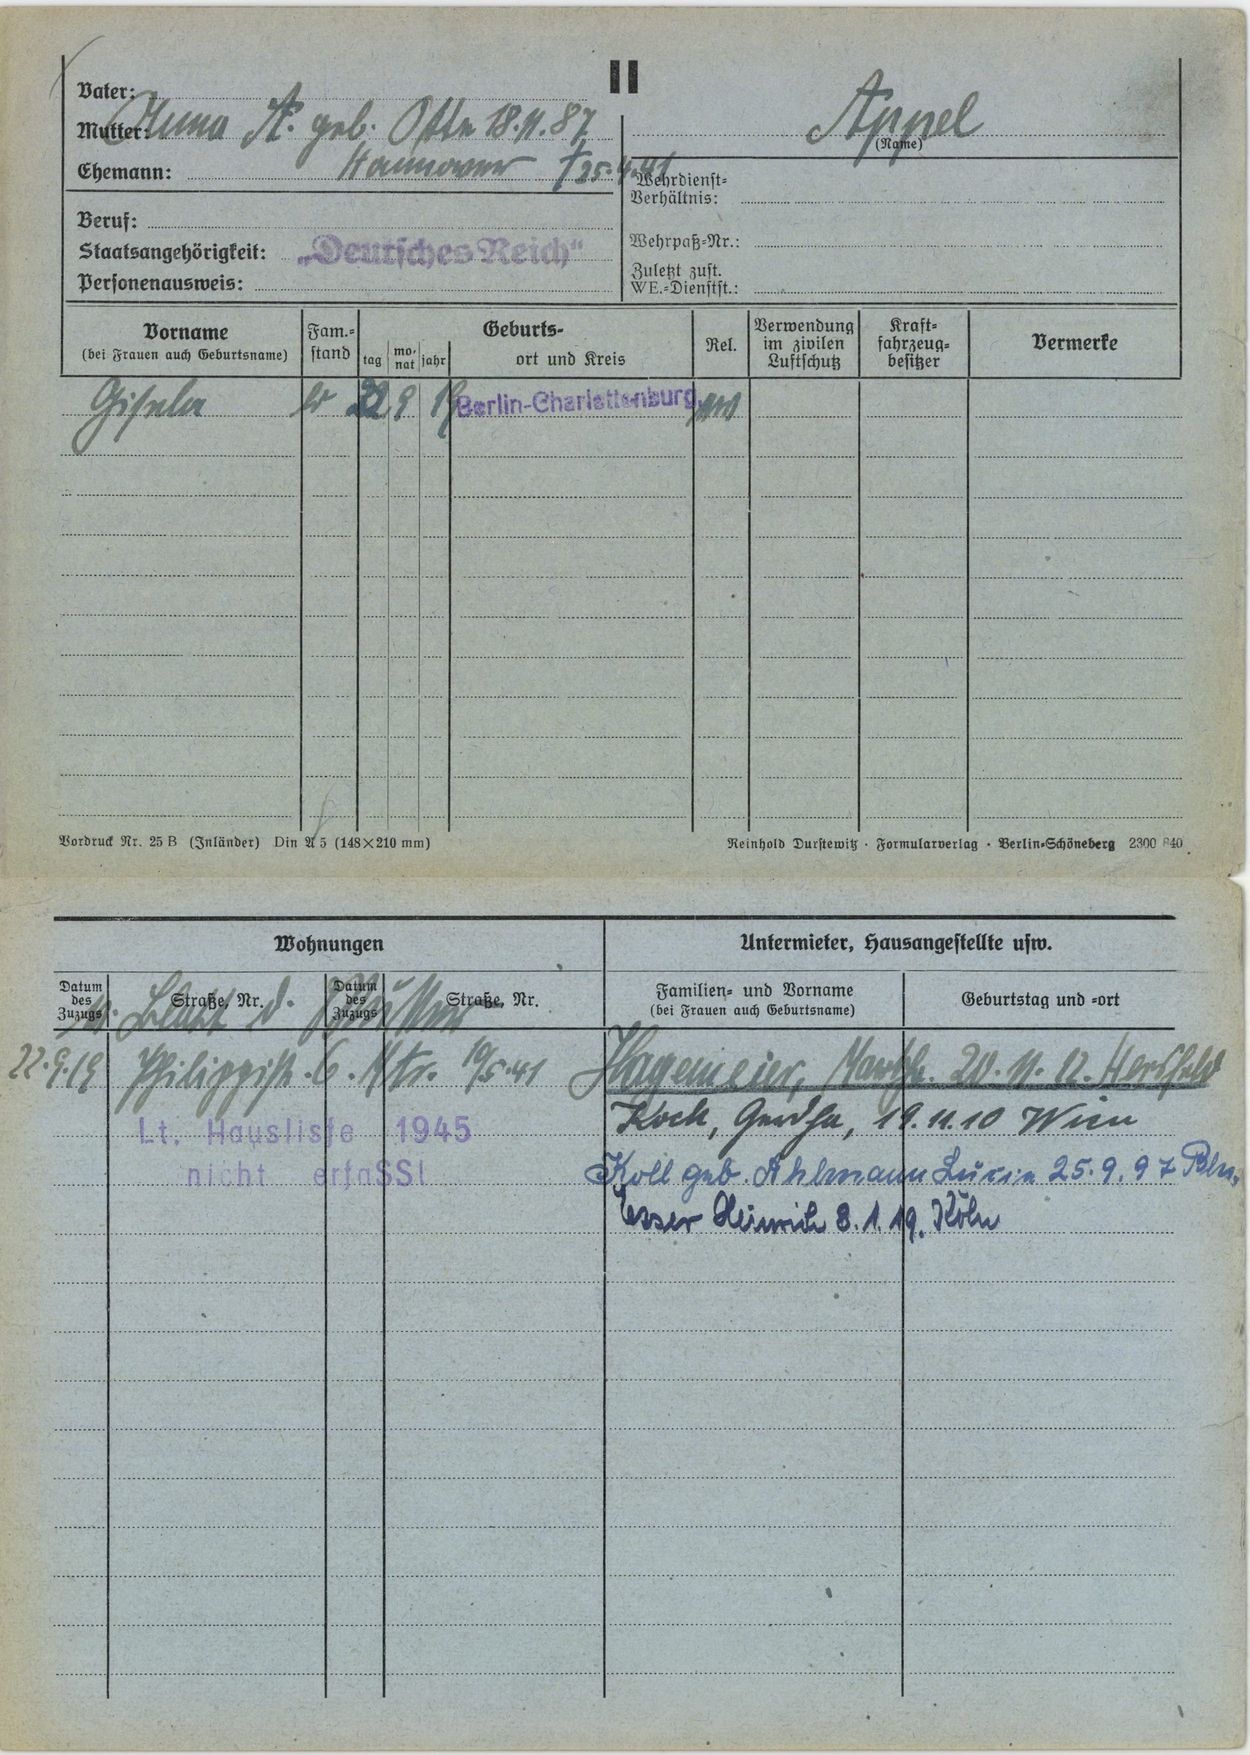
Appel